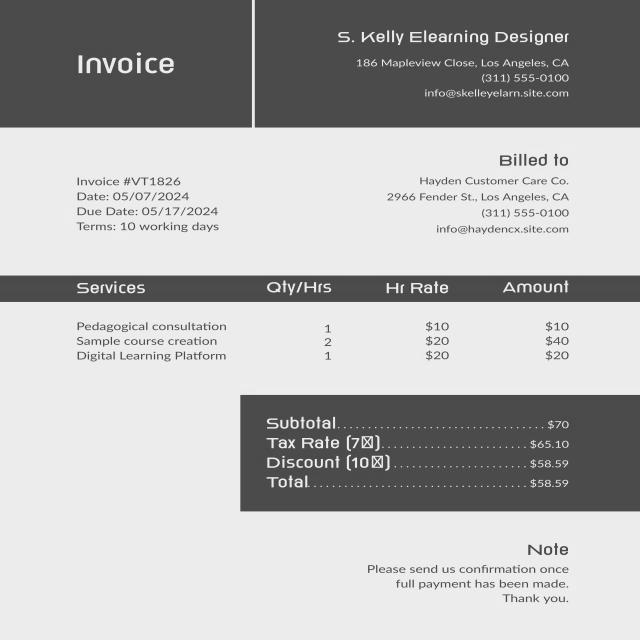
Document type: Invoice